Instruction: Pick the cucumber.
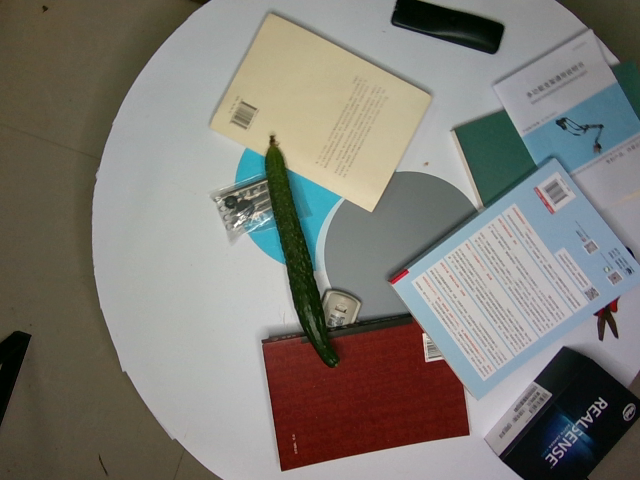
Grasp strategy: vertical